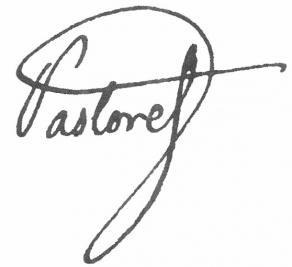
Signature of: claude emmanuel de pastoret